Question: Describe the condition in detail:
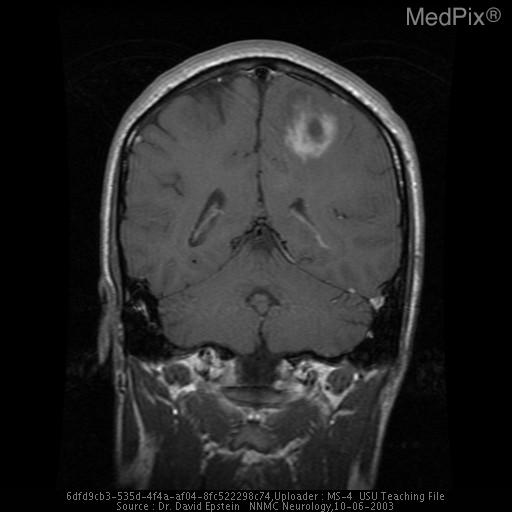
Answer: The disease is discussed as: Glioblastoma Multiforme (GBM) is a WHO grade IV astrocytoma - with high mitotic activity and either endothelial proliferation or necrosis.  They are the most common primary intracranial neoplasm and have the worst prognosis. They are typically seen in adults greater than 40 with lower grade astrocytomas occurring more often in younger adults and children. They present most commonly with headaches or seizures, but can also present with hemiparesis or signs of increased intracranial pressure. These symptoms usually present in a short time frame, on the order of weeks to months.

Radiologically, they are usually show a heterogeneous signal on MR and commonly have extensive surrounding "vasogenic edema". Tumor necrosis is a hallmark of GBM and typically appears on MRI as an area of non-enhancing T-1 hypointensity. This area is frequently surrounded by an enhancing region. Invasion of white matter tracts is common with spread of the neoplasm to the opposite hemisphere through the corpus callosum in up to 75% of cases.  The regions of "vasogenic edema" usually include white-matter that is infiltrated by neoplastic cells.  Neoplastic infiltration often extends beyond any region of signal abnormality noted on imaging, and even into areas that are "normal" by both gross and microscopic pathology.

Radiological features generally correlate with tumor grade but are not specific. Histological grading is the most reliable means of assessing this neoplasm.

http://www.nabtt.org/overview.htm